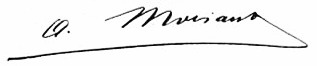
Signature of: armand moisant